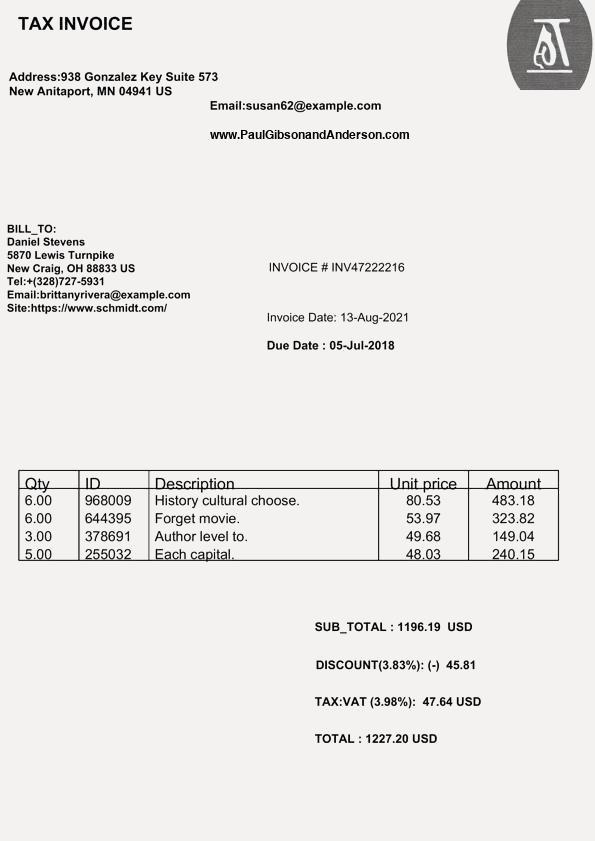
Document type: Invoice